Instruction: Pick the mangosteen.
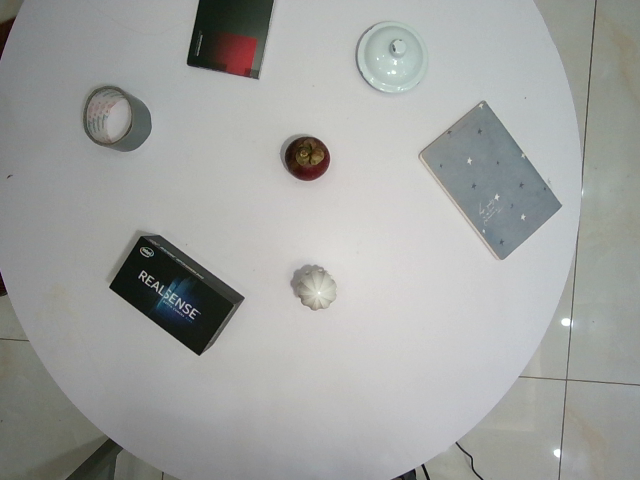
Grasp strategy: vertical